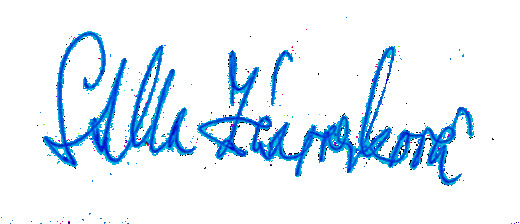
Signature of: stella zázvorková